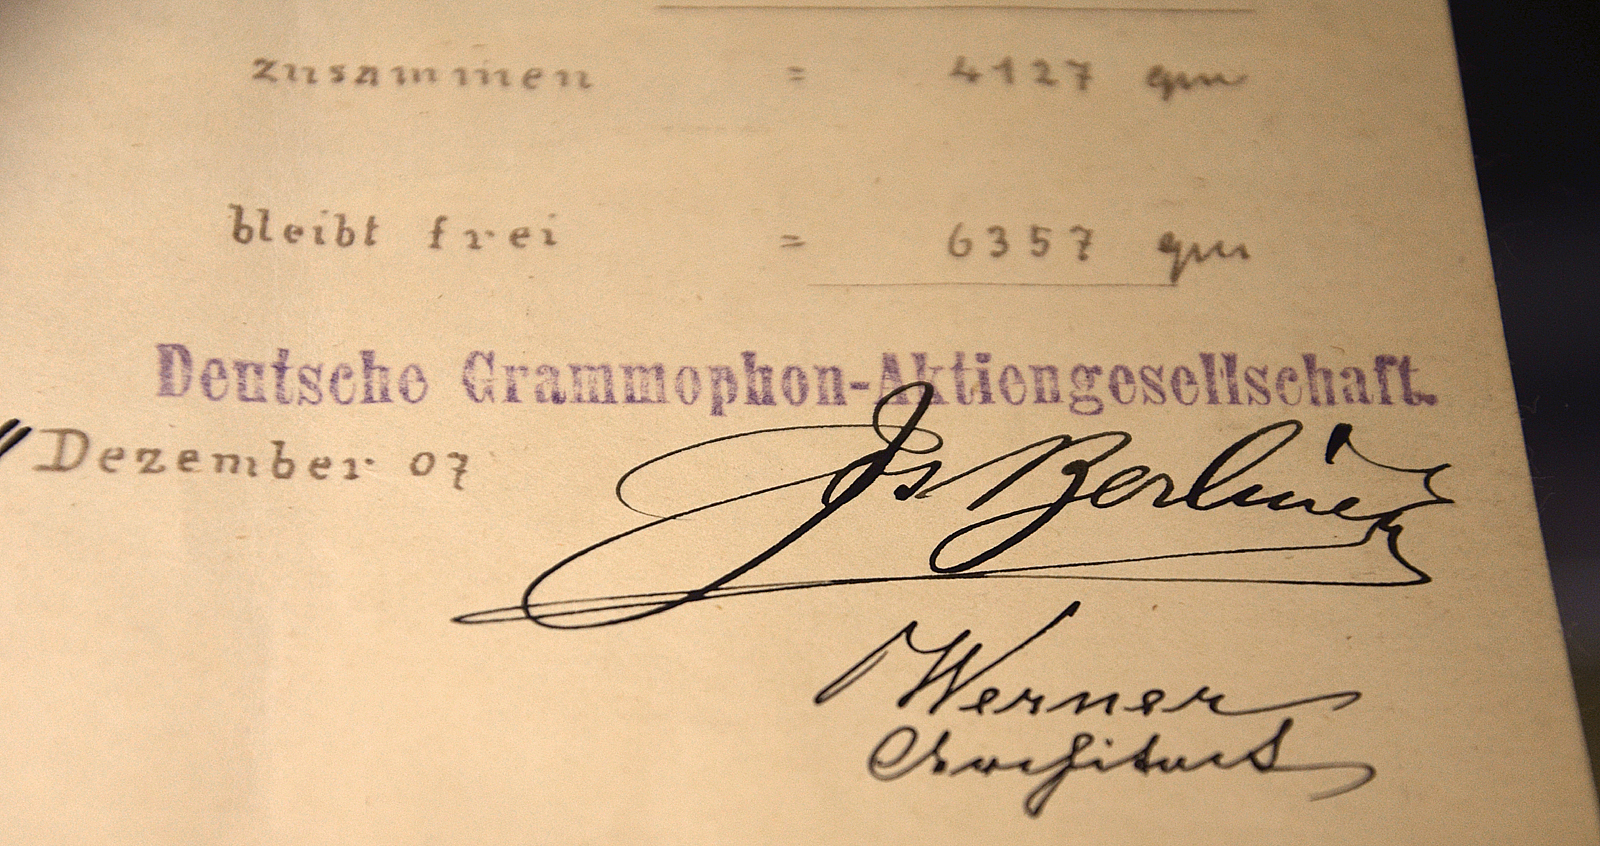
Signature of: joseph berliner